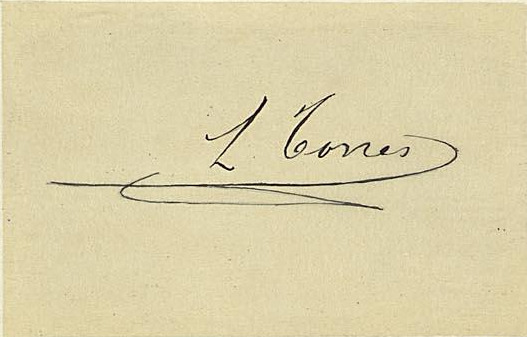
Signature of: leonardo torres queved